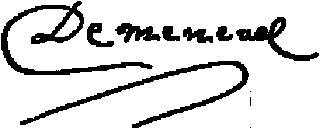
Signature of: louis alexandre des friches de menneval